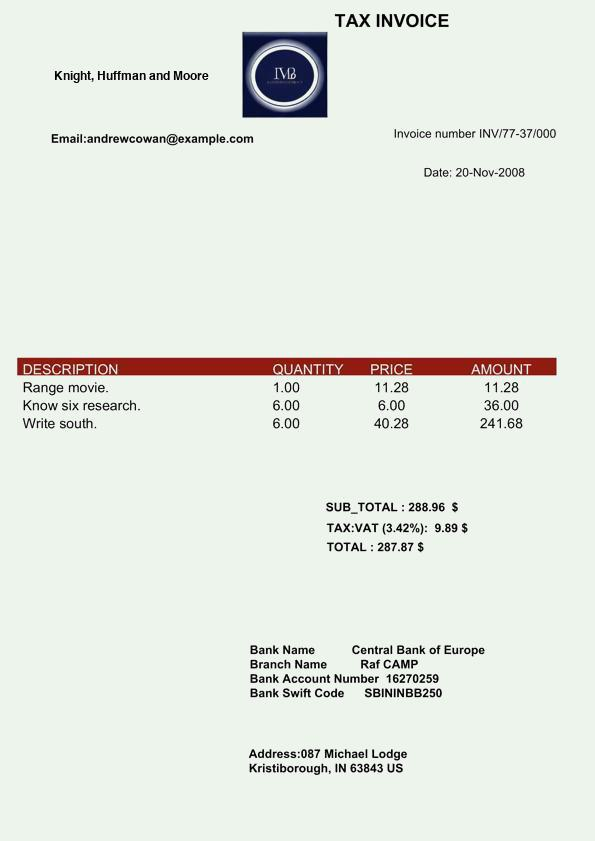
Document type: Invoice